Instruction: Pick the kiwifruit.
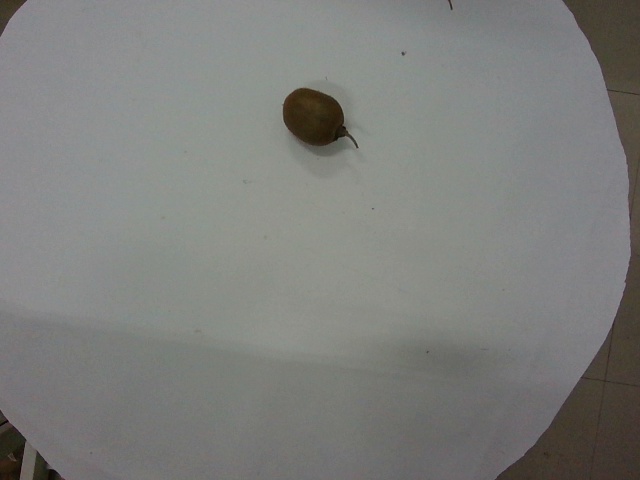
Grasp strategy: vertical